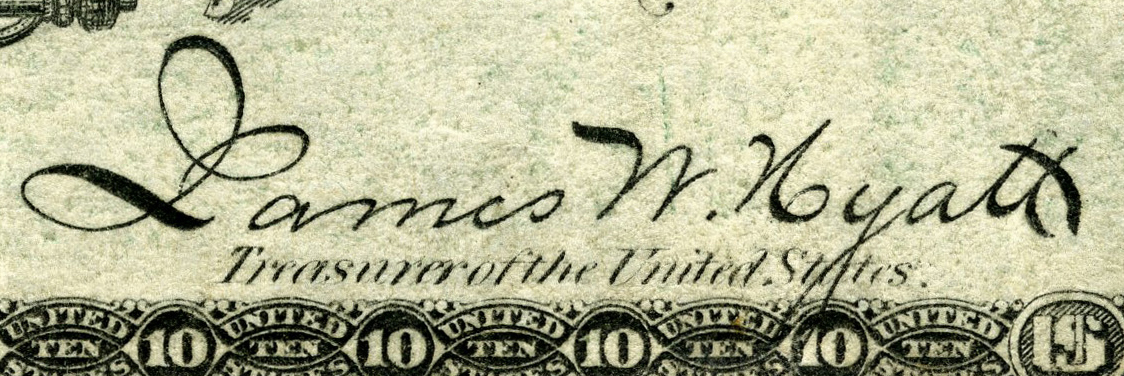
Signature of: james w hyatt